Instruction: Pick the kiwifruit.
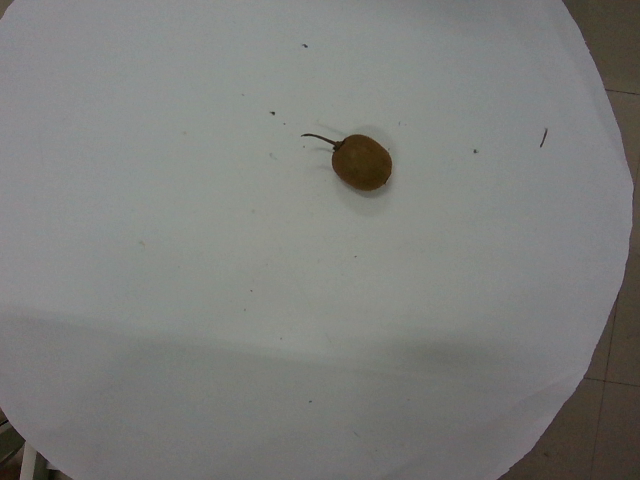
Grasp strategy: vertical